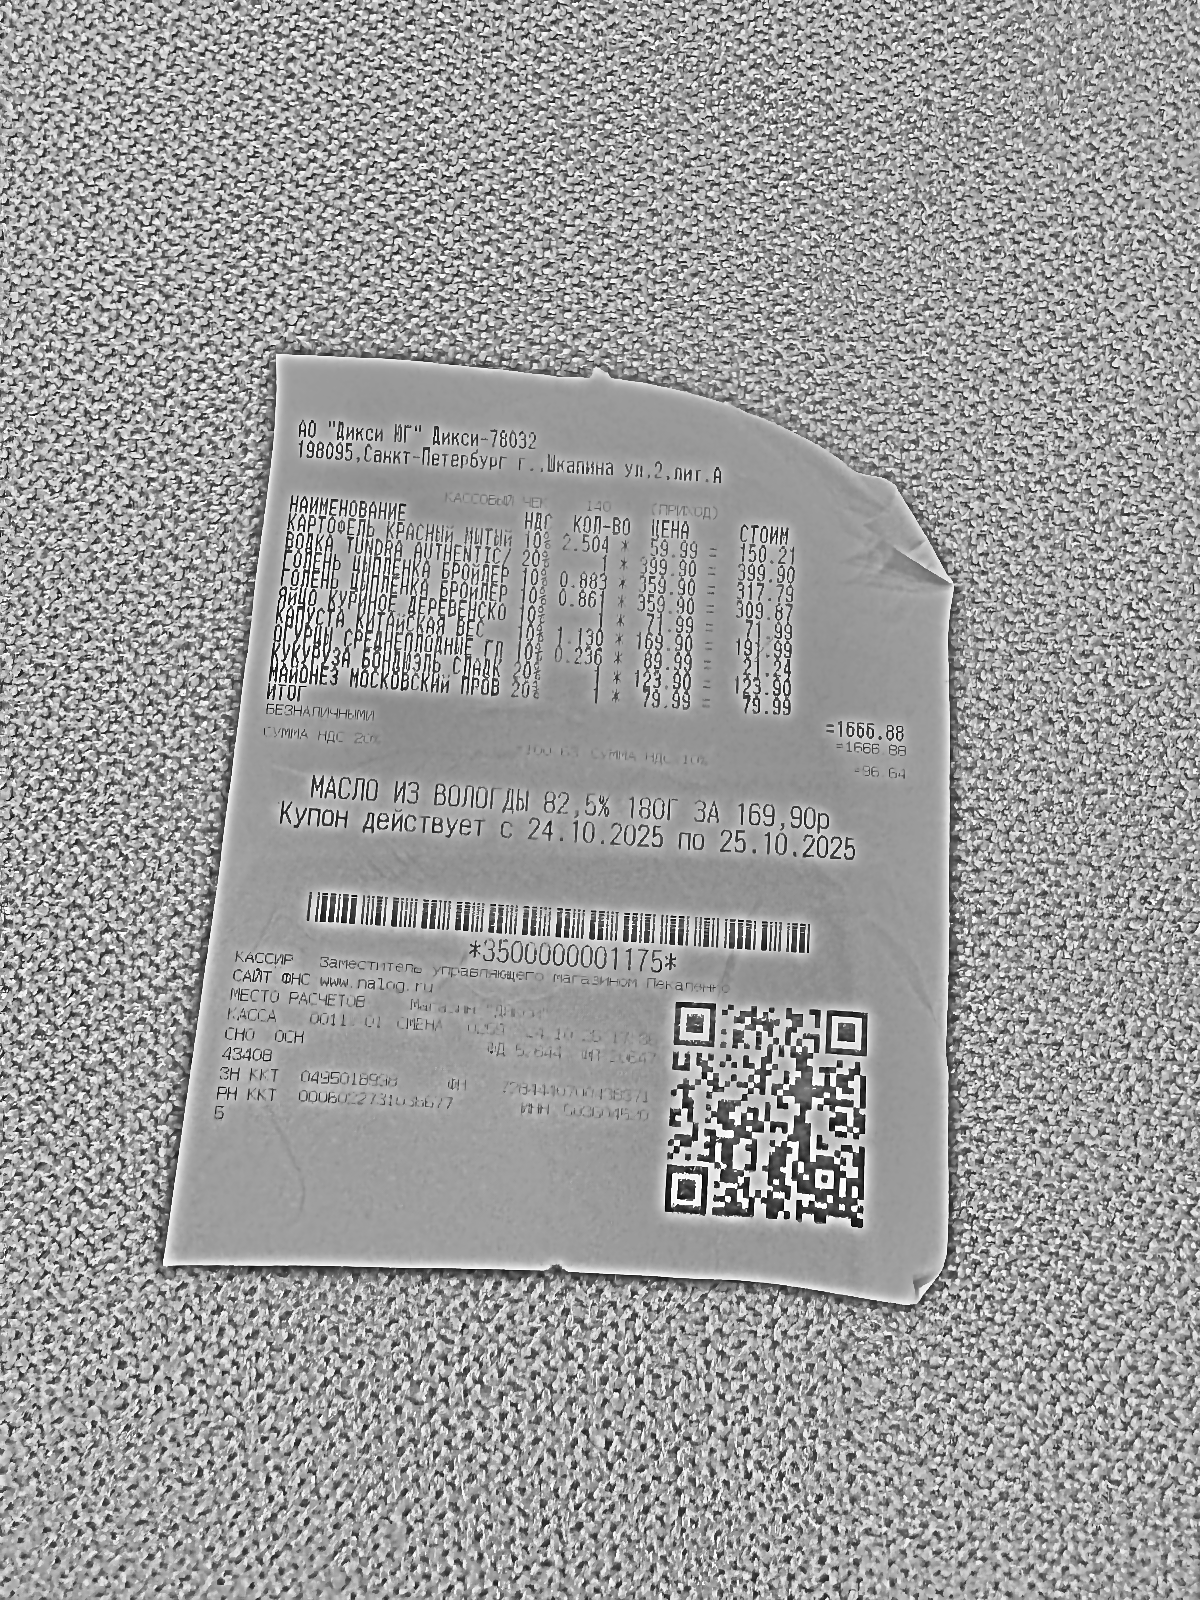
Продавец: АО "Дикси ЮГ" Дикси-78032
ИНН: 5036045205
Дата: 24.10.25
Товары: КАРТОФЕЛЬ КРАСНЫЙ МЫТЫЙ; ВОДКА TUNDRA AUTHENTIC/; ГОЛЕНЬ ЦЫПЛЕНКА БРОЙЛЕР; ГОЛЕНЬ ЦЫПЛЕНКА БРОЙЛЕР; ЯЙЦО КУРИНОЕ ДЕРЕВЕНСКО; КАПУСТА КИТАЙСКАЯ ВЕС; ОГУРЦЫ СРЕДНЕПЛОДНЫЕ ГЛ; КУКУРУЗА БОНДЮЭЛЬ СЛАДК; МАЙОНЕЗ МОСКОВСКИЙ ПРОВ
Количество: 2.504; 1; 0.883; 0.861; 1; 1.130; 0.236; 1; 1
Цена: 59.99; 399.90; 359.90; 359.90; 71.99; 169.90; 89.99; 123.90; 79.99
Сумма: 150.21; 399.90; 317.79; 309.87; 71.99; 191.99; 21.24; 123.90; 79.99
Итого: 1666.88